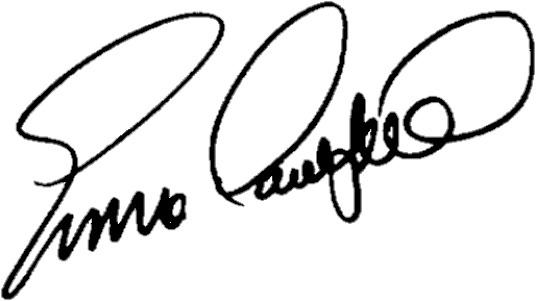
Signature of: emma caulfield